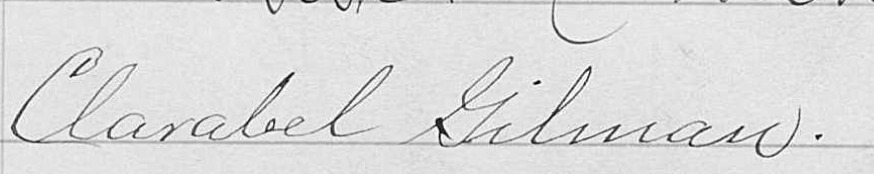
Signature of: clarabel gilman